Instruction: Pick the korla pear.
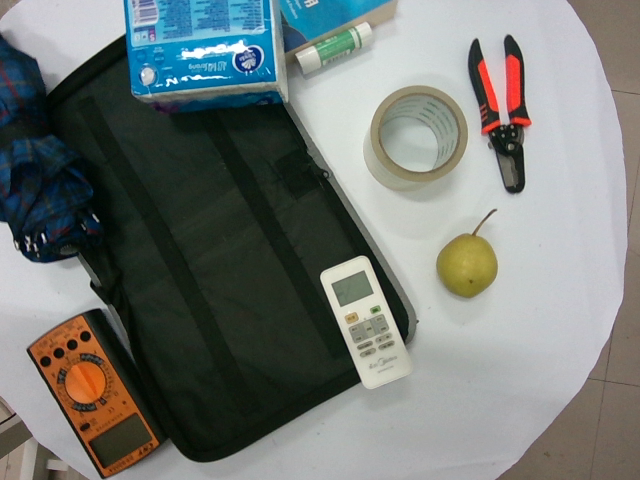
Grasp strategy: vertical